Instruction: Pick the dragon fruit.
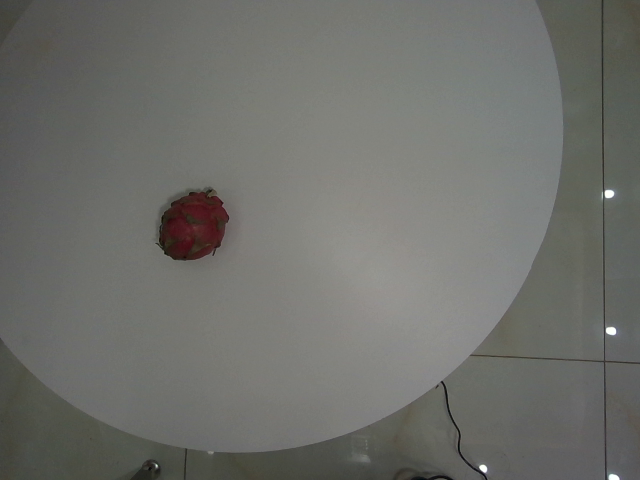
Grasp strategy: vertical